Question: What could the diagnosis suggest?
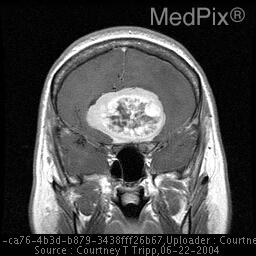
Answer: The possible diagnosis includes metastasis
glioma
lymphoma
meningioma.